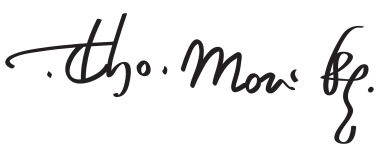
Signature of: thomas more